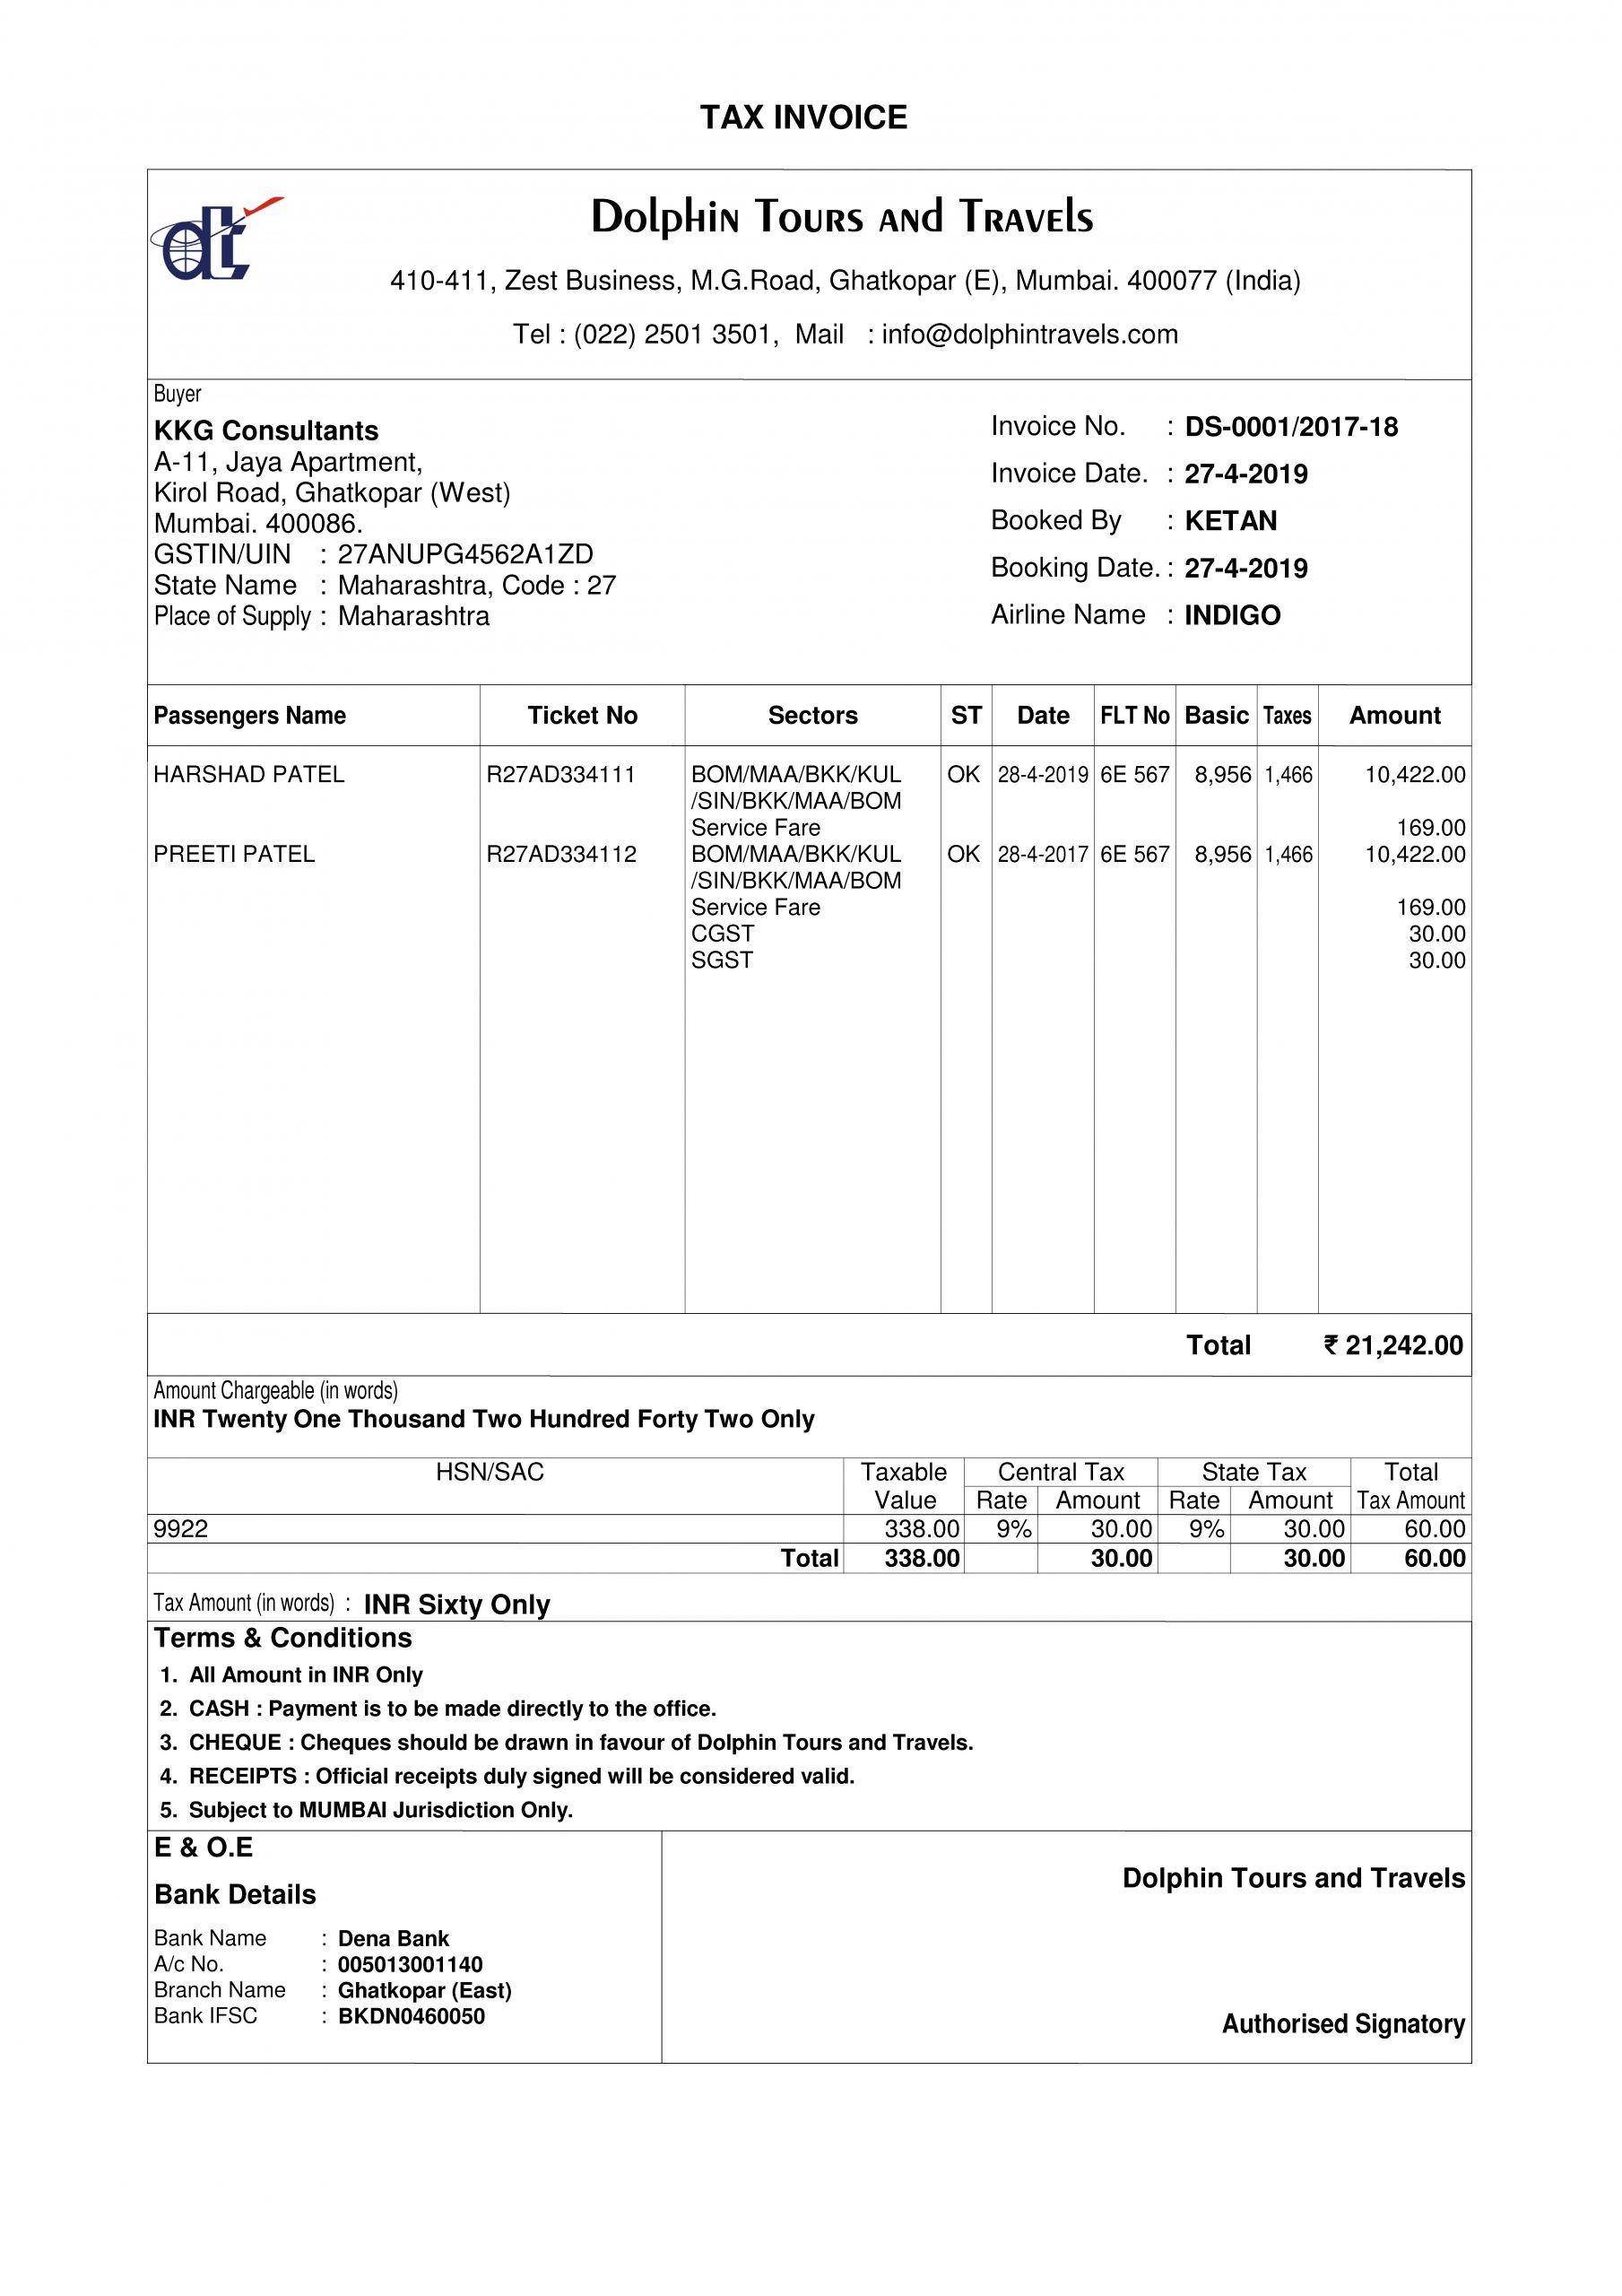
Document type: Invoice